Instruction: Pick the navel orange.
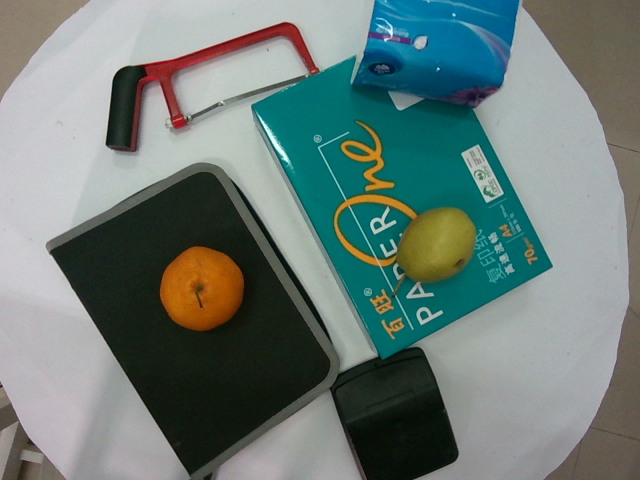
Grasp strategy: vertical